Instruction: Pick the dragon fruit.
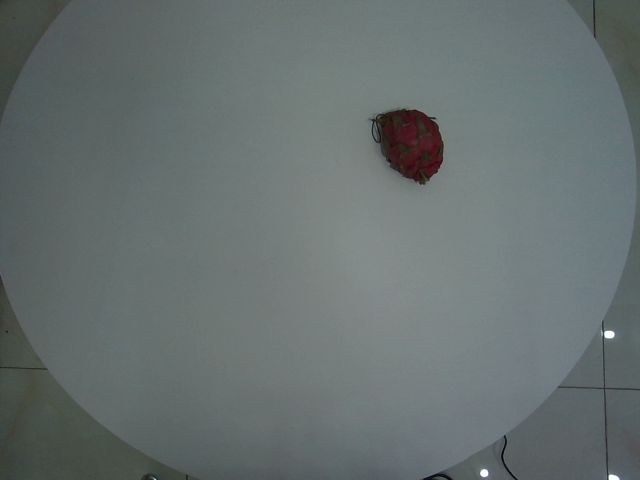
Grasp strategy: vertical